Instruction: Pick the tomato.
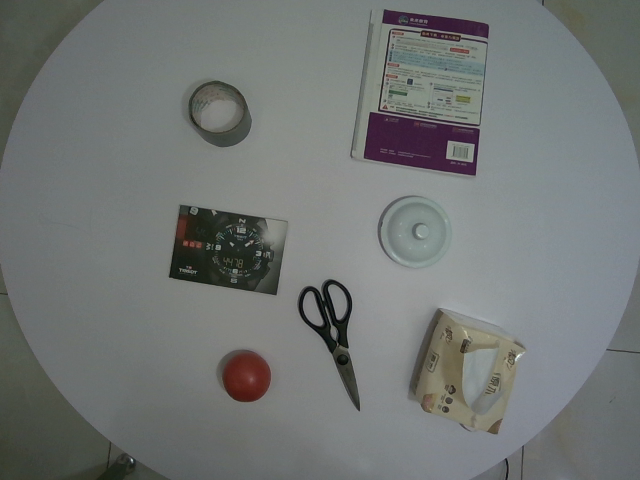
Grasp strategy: vertical